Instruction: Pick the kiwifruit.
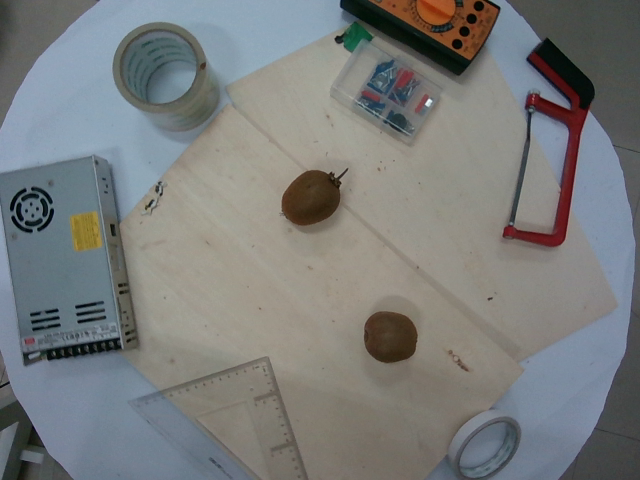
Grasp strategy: vertical